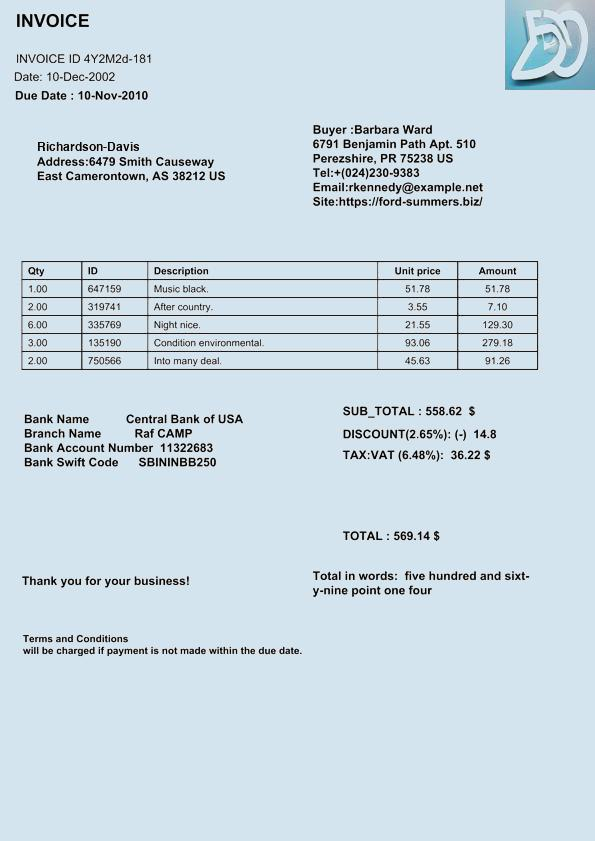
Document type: Invoice